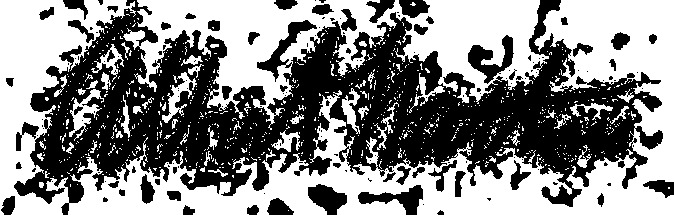
Signature of: albert watkins